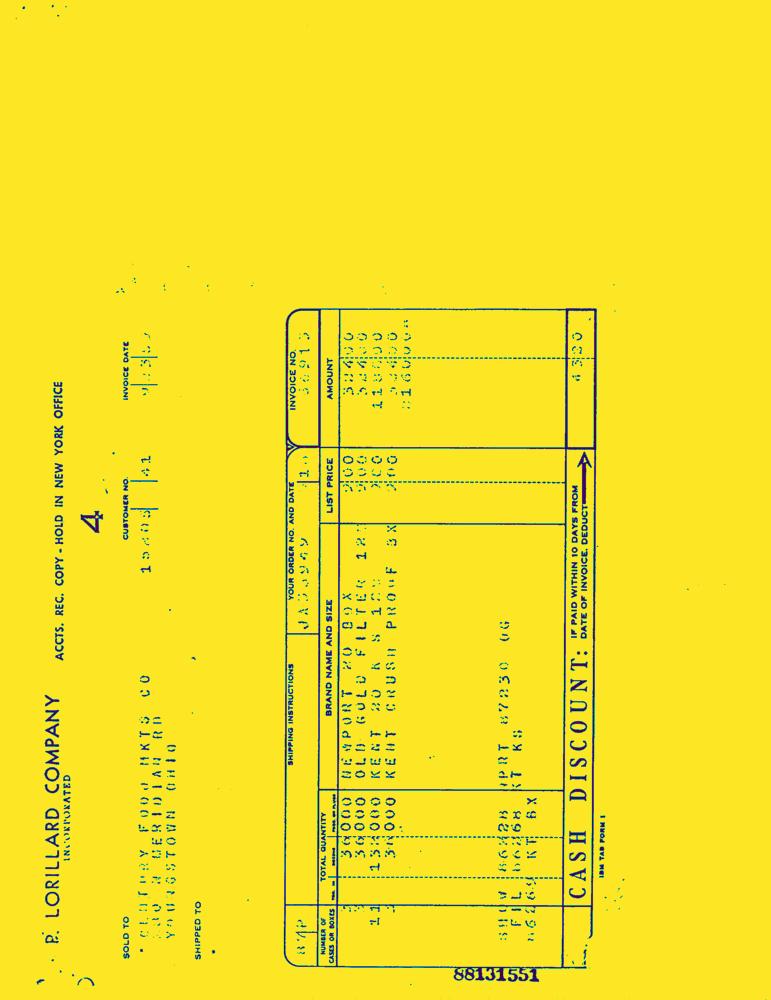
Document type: Invoice-Doc